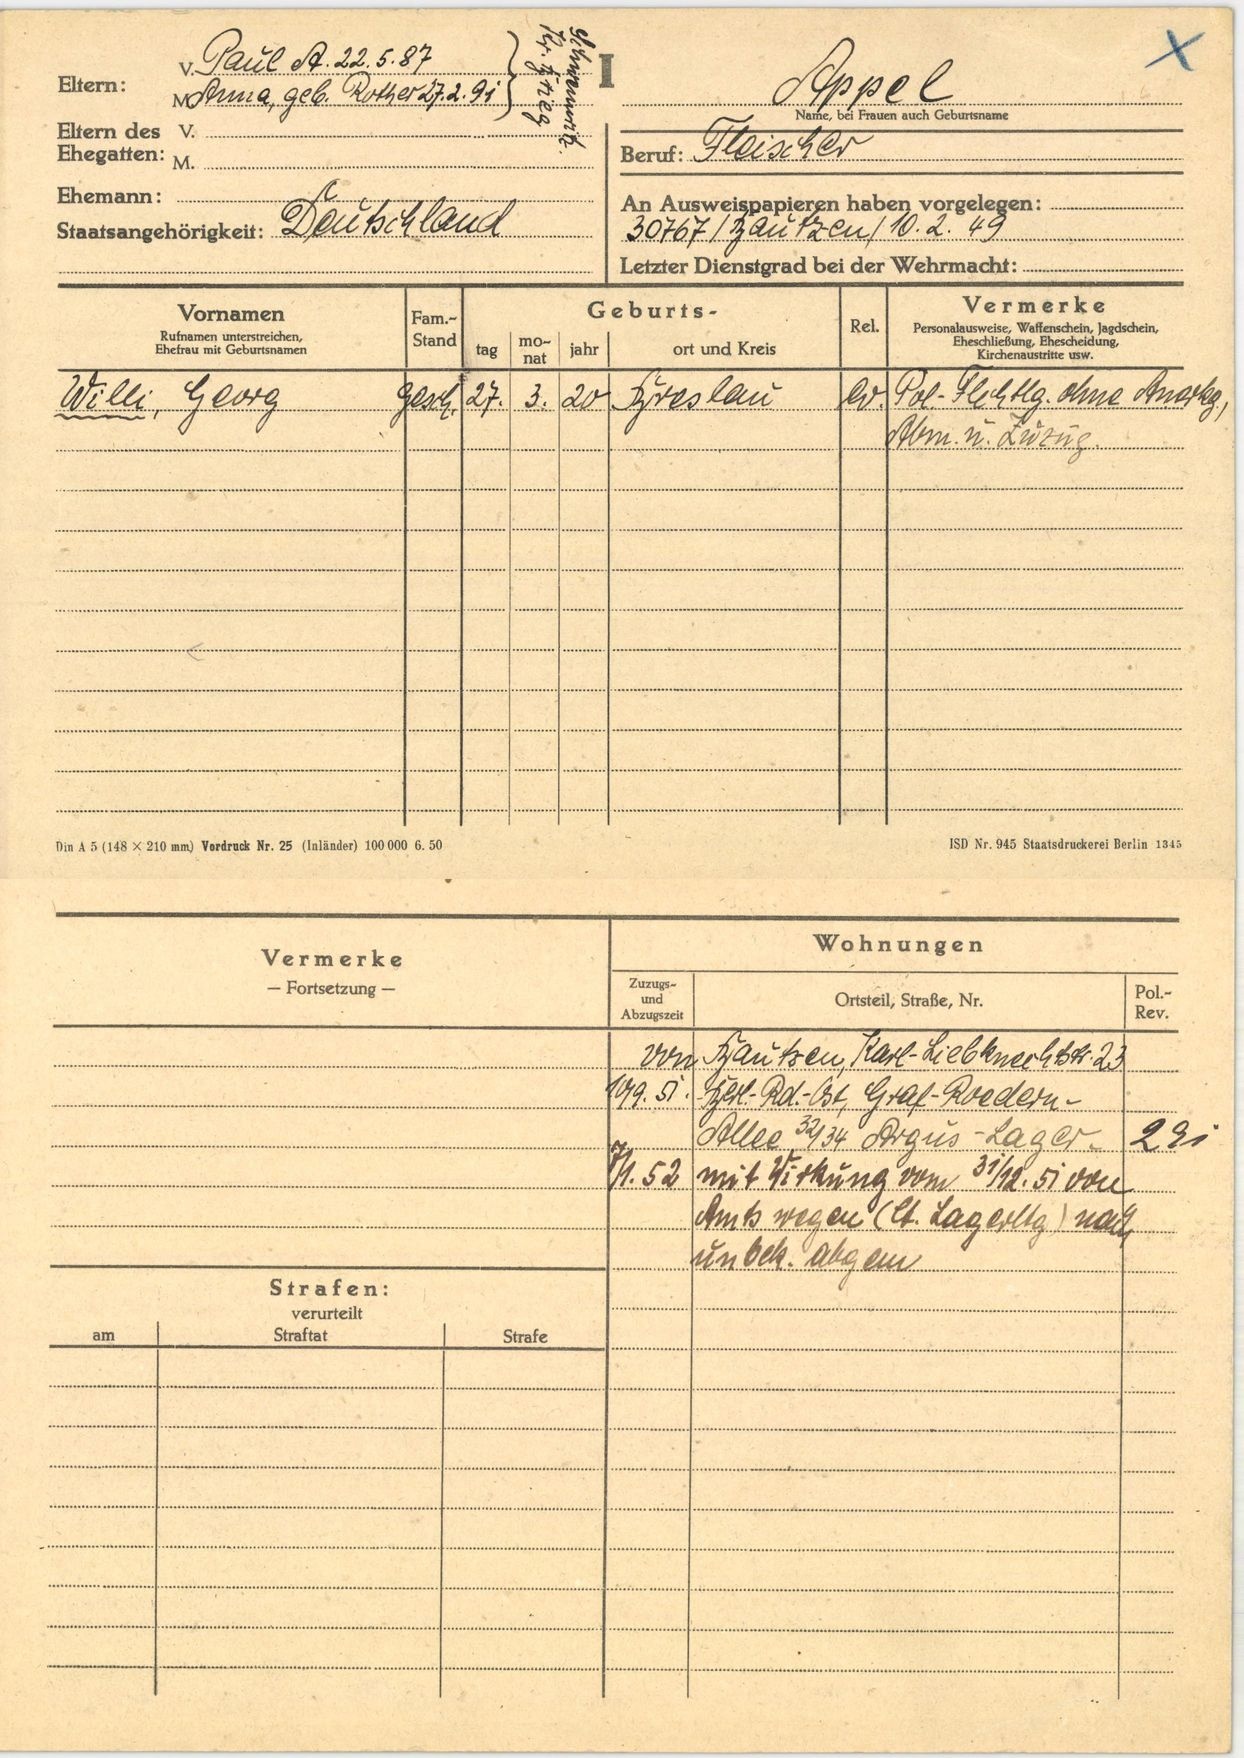
Appel